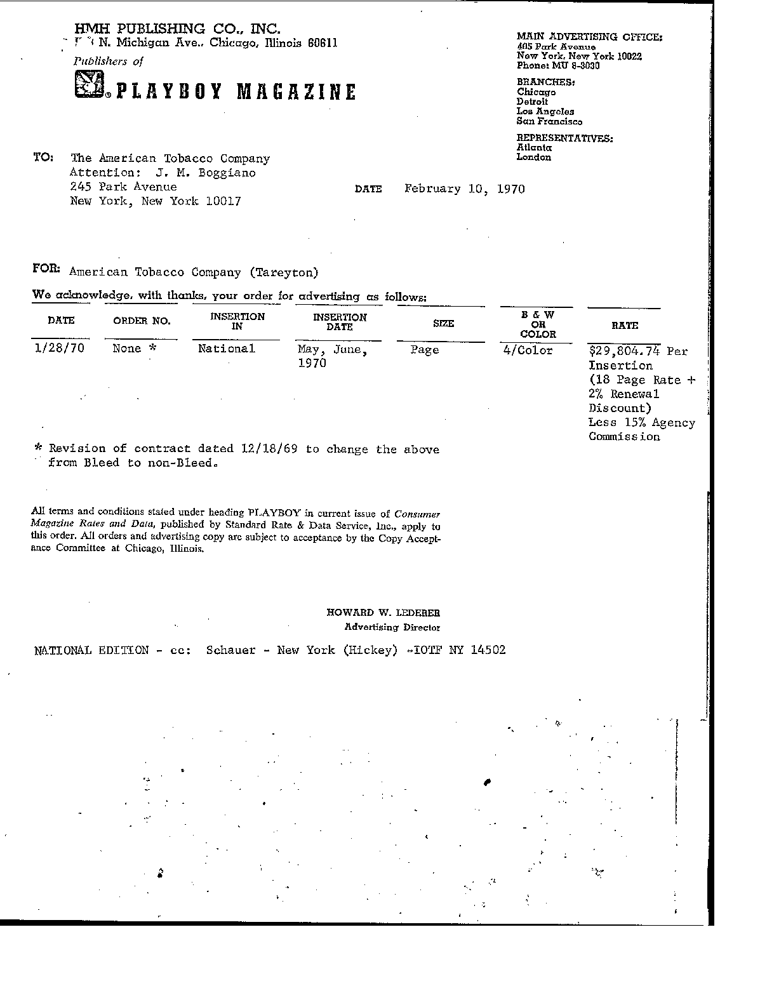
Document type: Invoice